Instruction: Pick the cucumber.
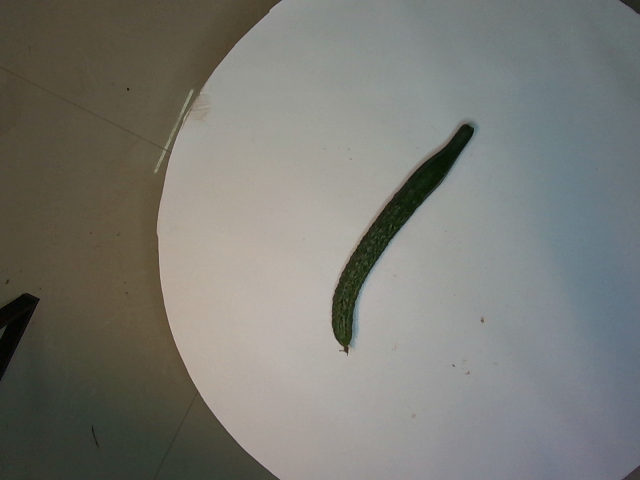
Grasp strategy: vertical